Question: What jurisdiction, city, or county is the document associated with?
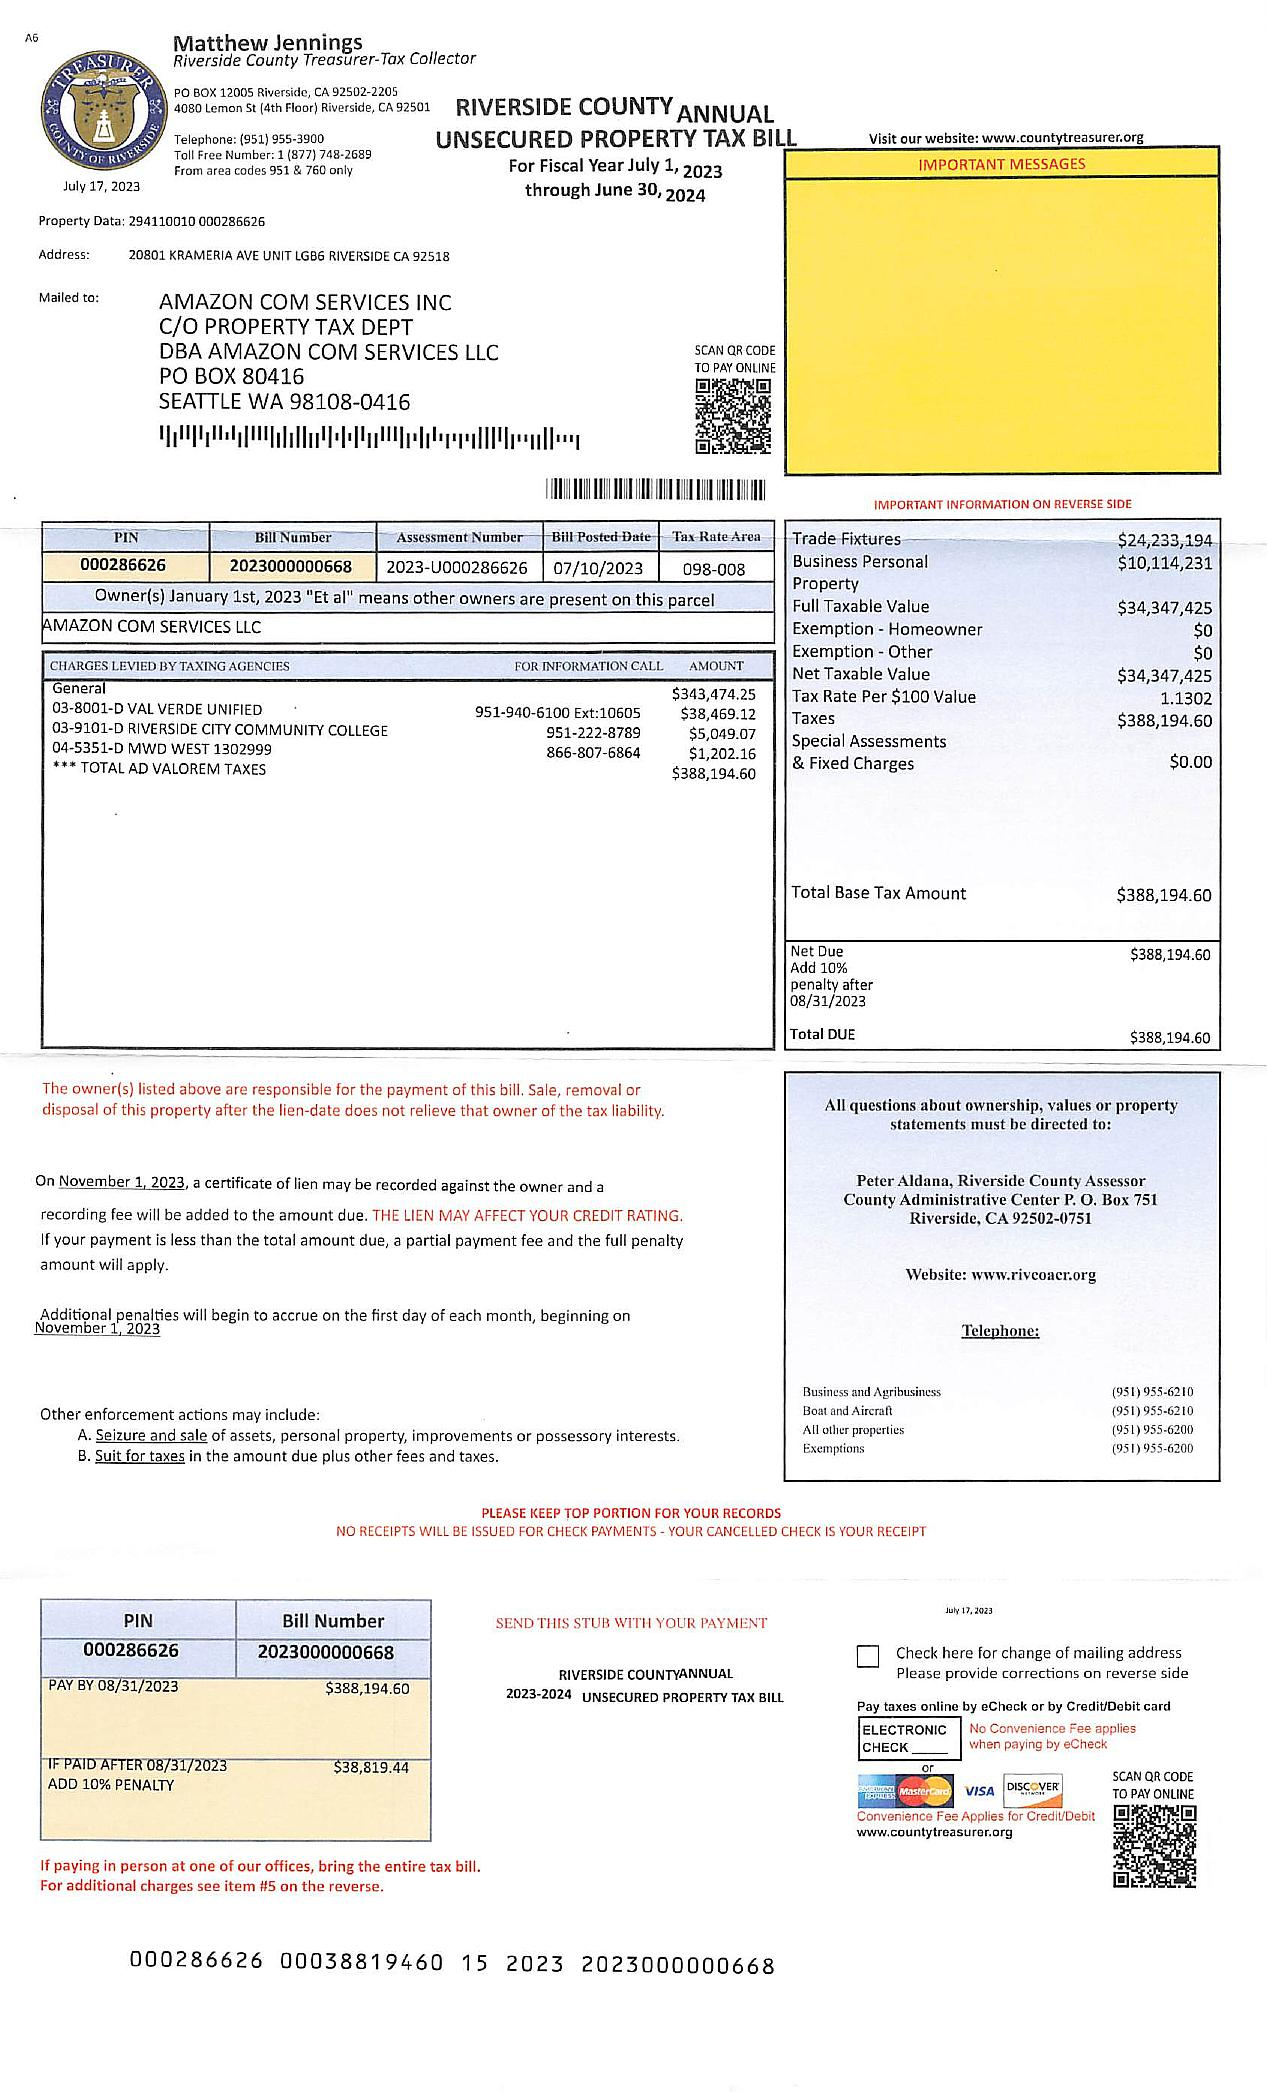
Answer: "Riverside County"